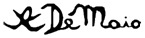
Signature of: q135581429